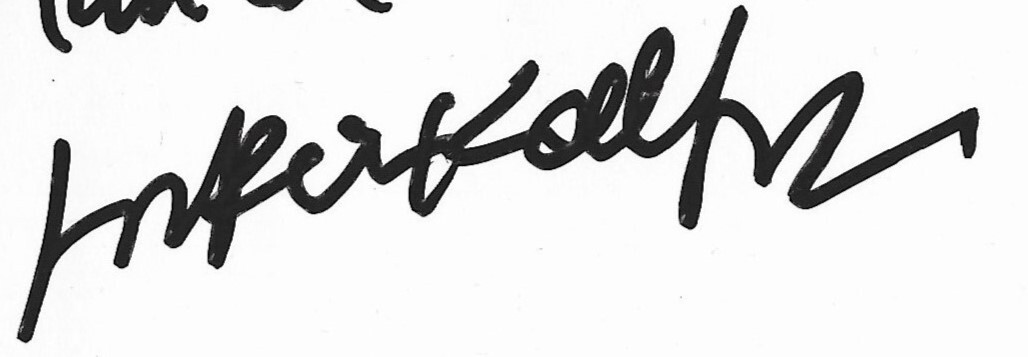
Signature of: jean pierre kalfon